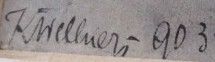
Signature of: karel wellner